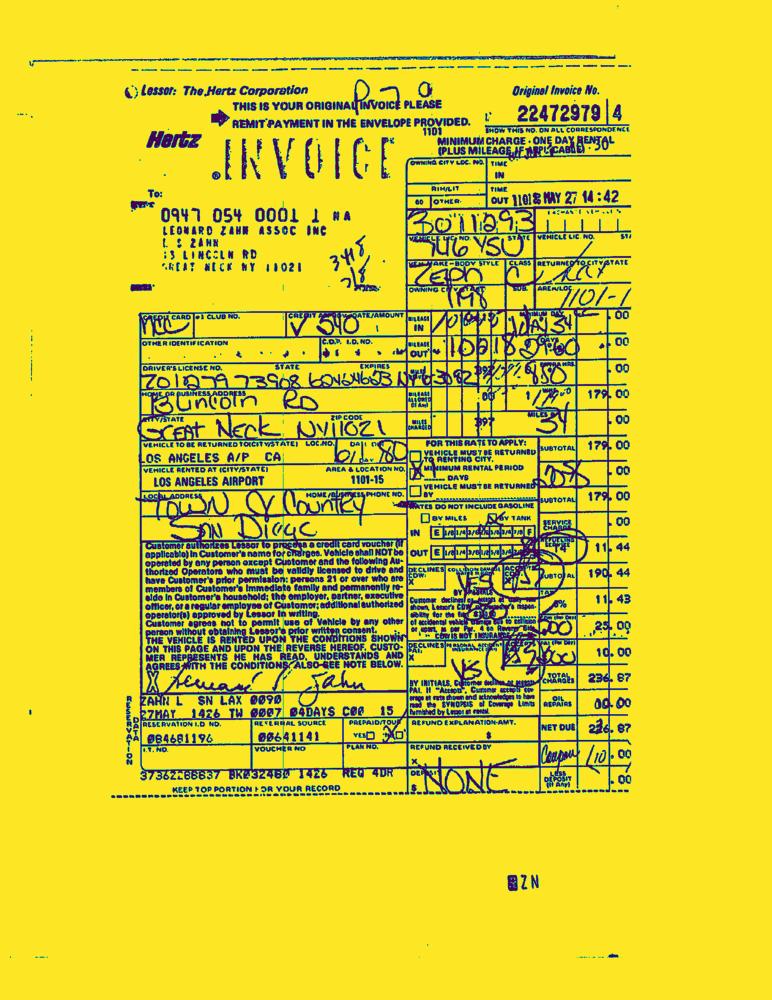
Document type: Invoice-Doc